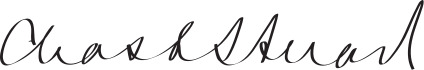
Signature of: charles stuart